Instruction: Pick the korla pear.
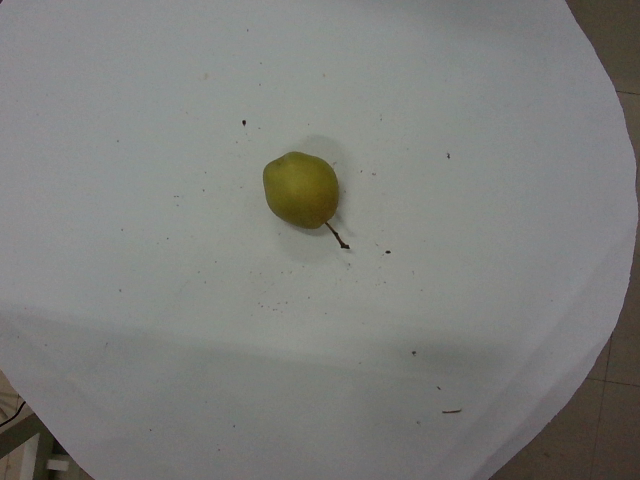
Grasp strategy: vertical